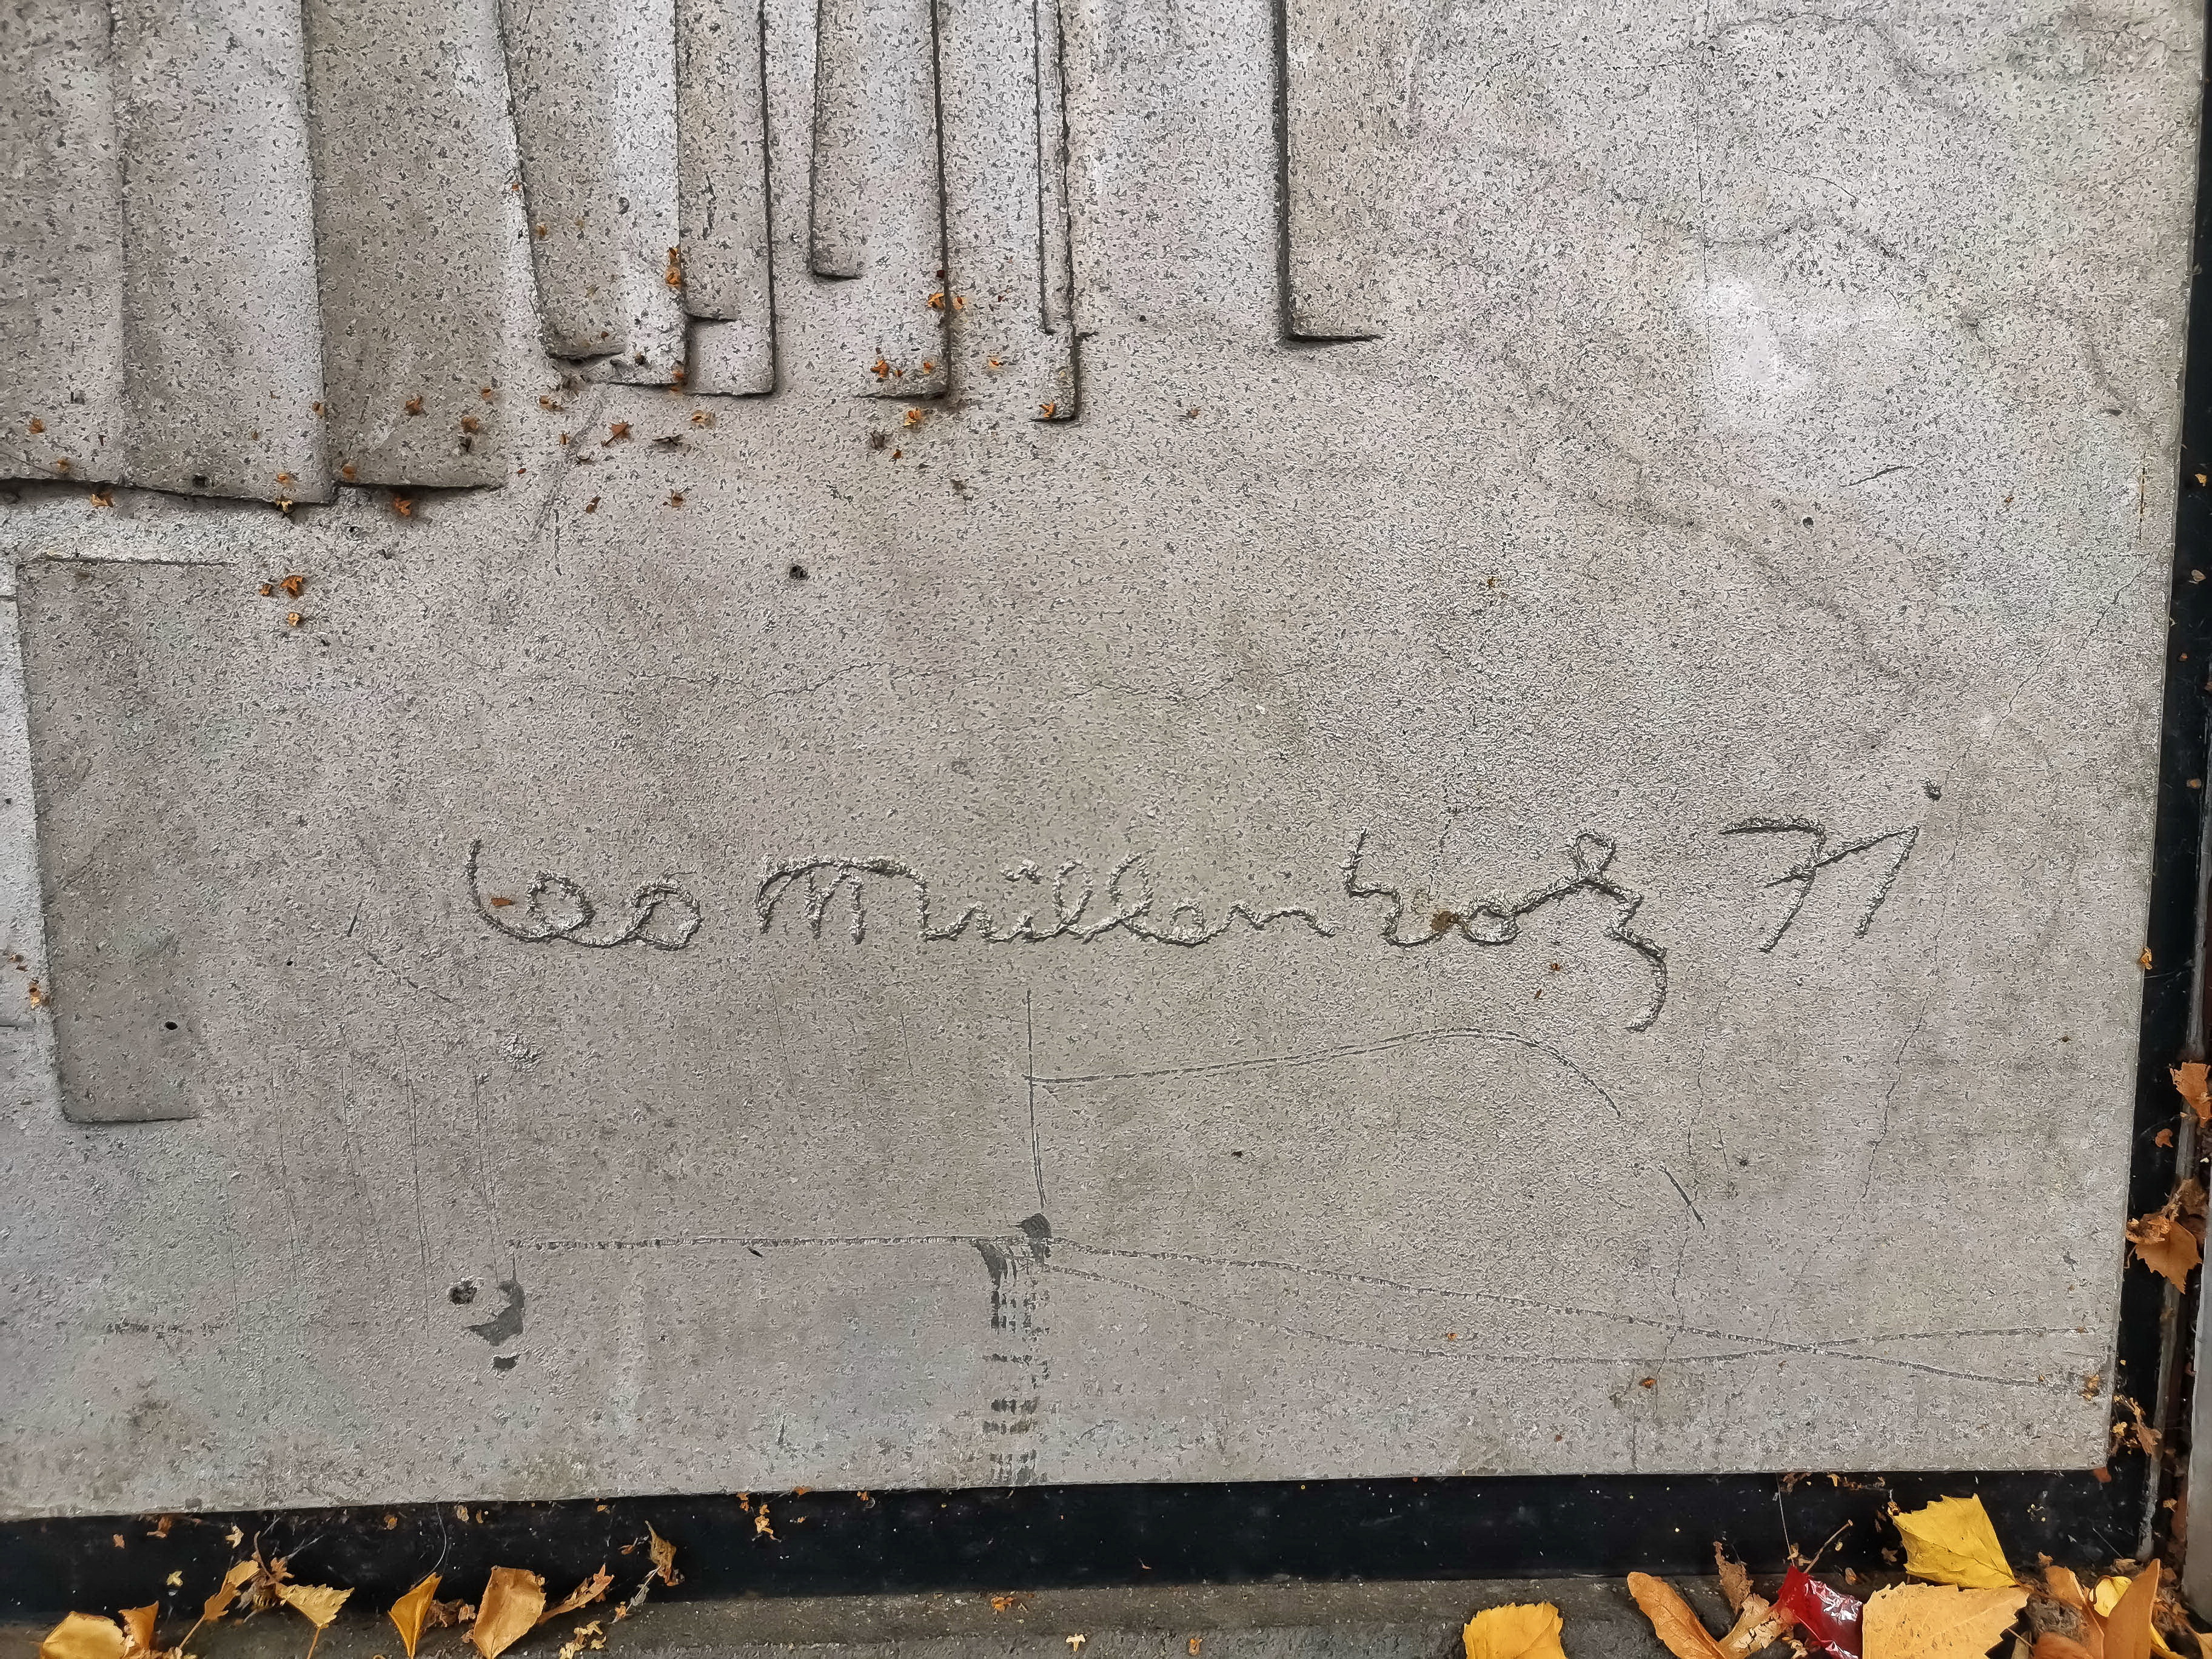
Signature of: leo müllenholz